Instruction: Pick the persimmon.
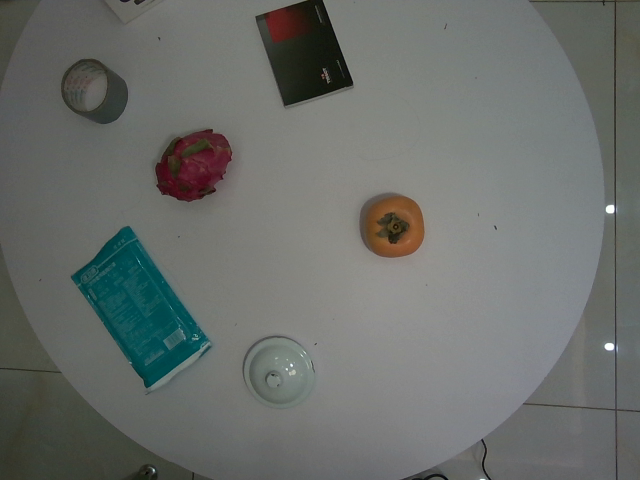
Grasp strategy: vertical